Question: What are the imaging findings?
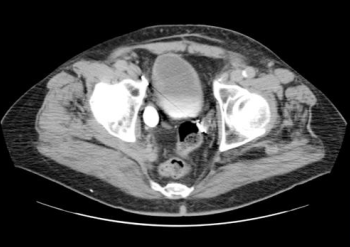
Answer: The imaging shows There is a lobular contour to the single right kidney with separate collecting systems which fuse proximally with congenital megaureter present distally. Note lobular contour to the single right kidney with separate collecting systems which fuse proximally with congenital megaureter present distally..